Question: Which state is mentioned in the document?
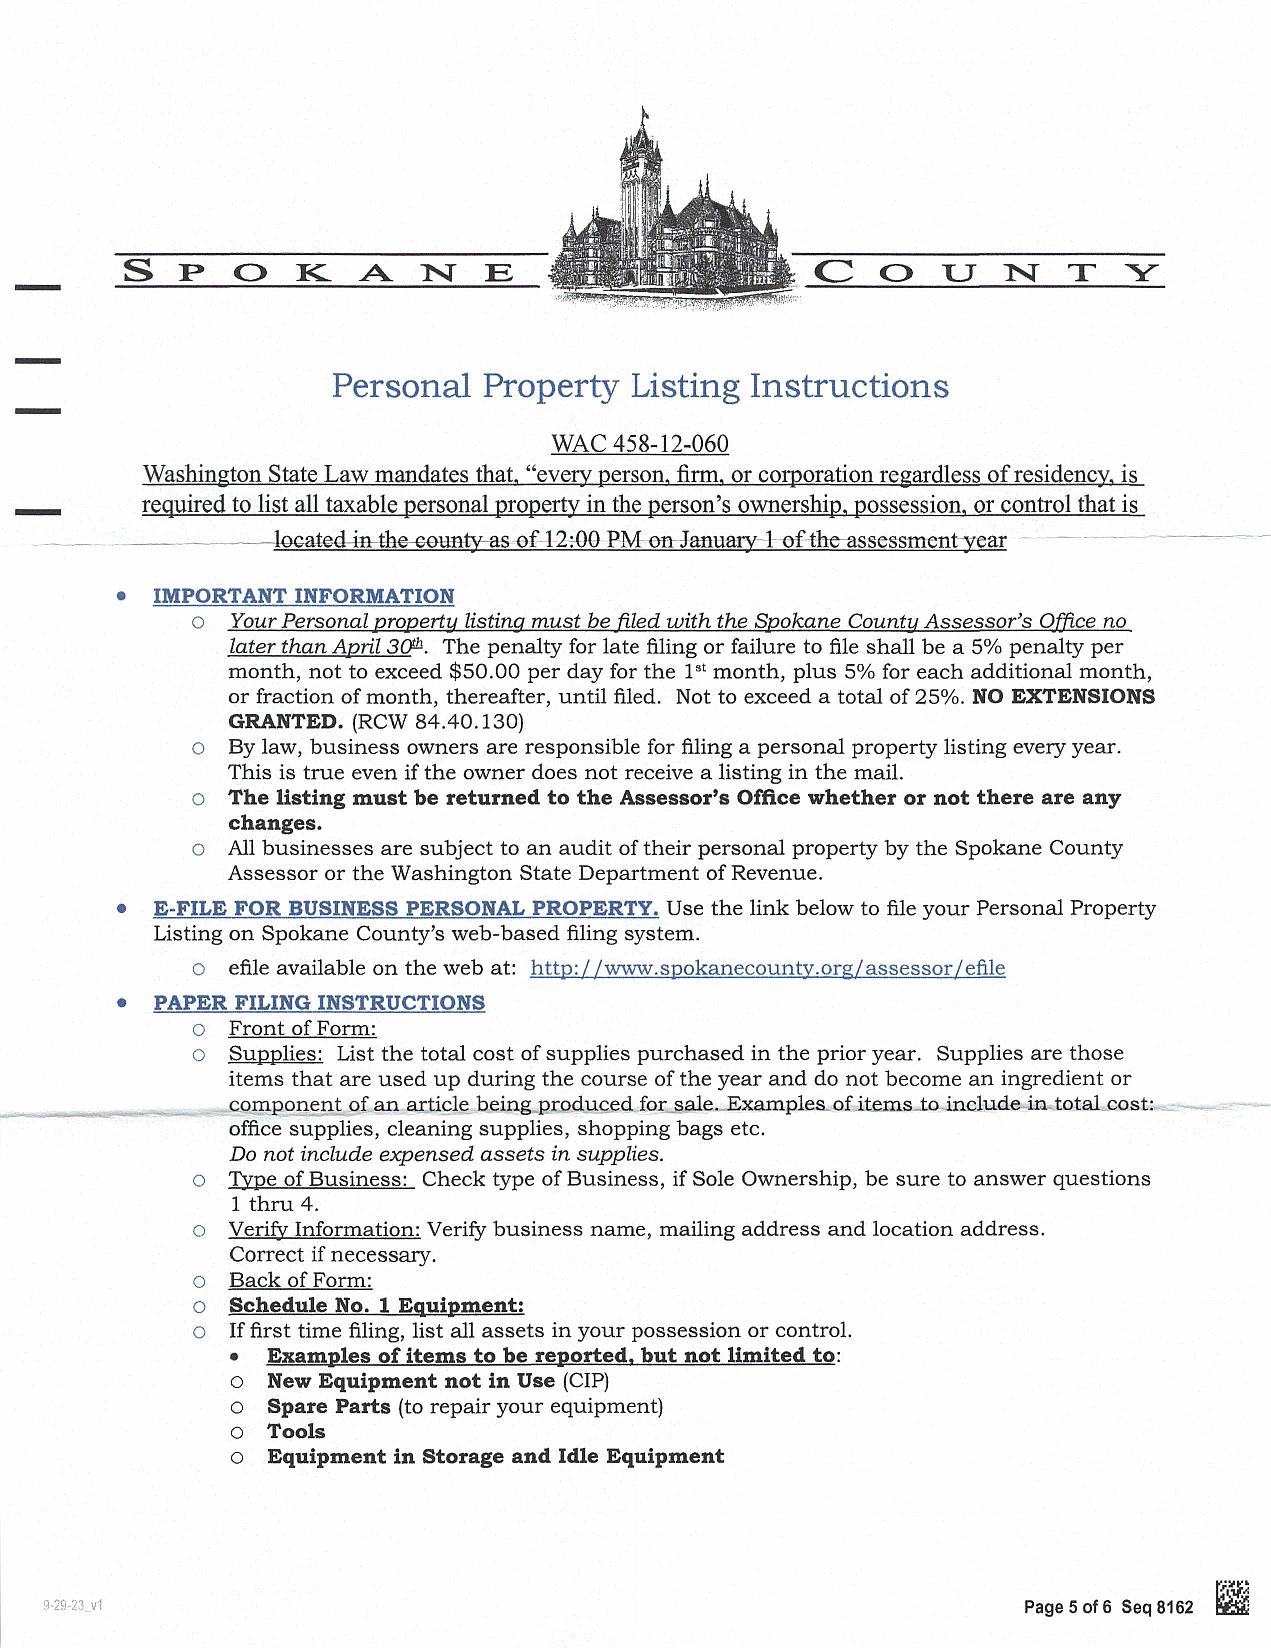
Answer: "Washington"